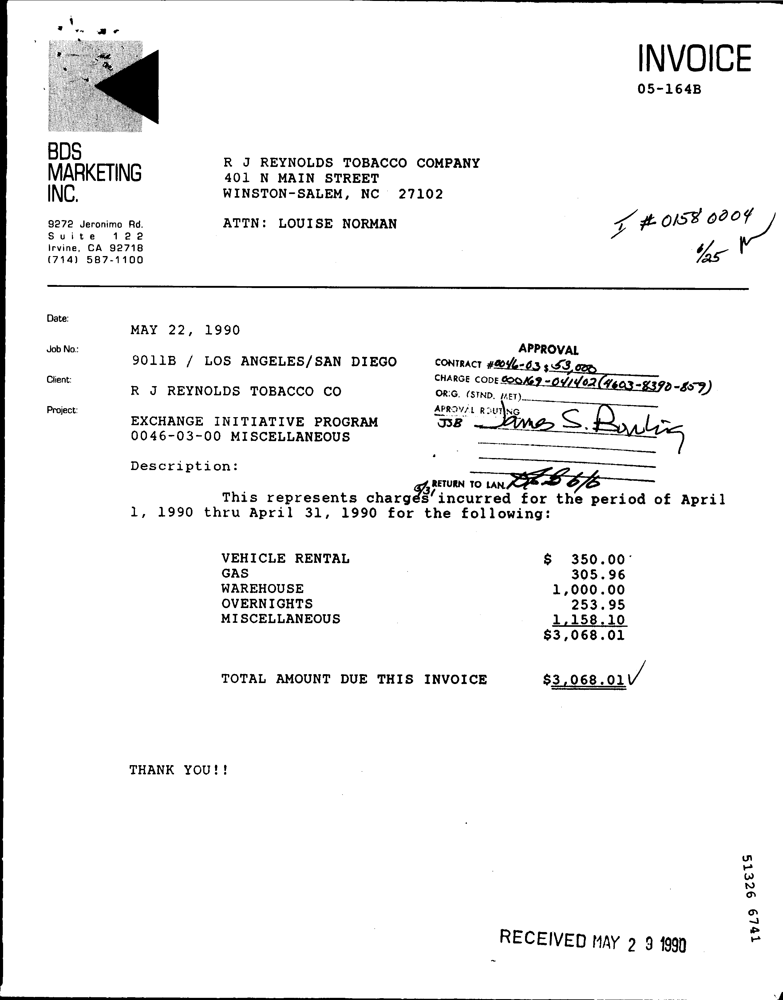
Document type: Invoice